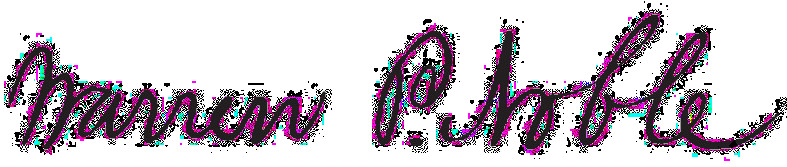
Signature of: warren p noble